Question: What might the diagnosis be?
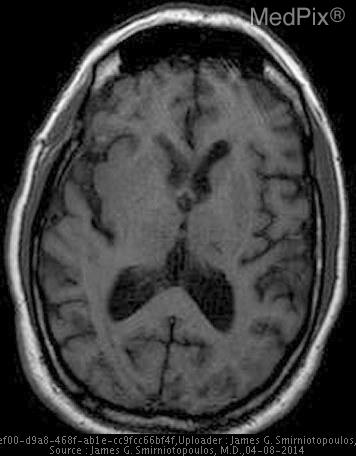
Answer: The possible diagnosis includes Low grade glioma (astrocytoma Gr 2)
Lacunar infarction
Subcortical white matter infarct
Cortical MCA infarction.